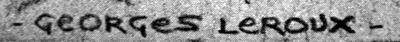
Signature of: georges paul leroux